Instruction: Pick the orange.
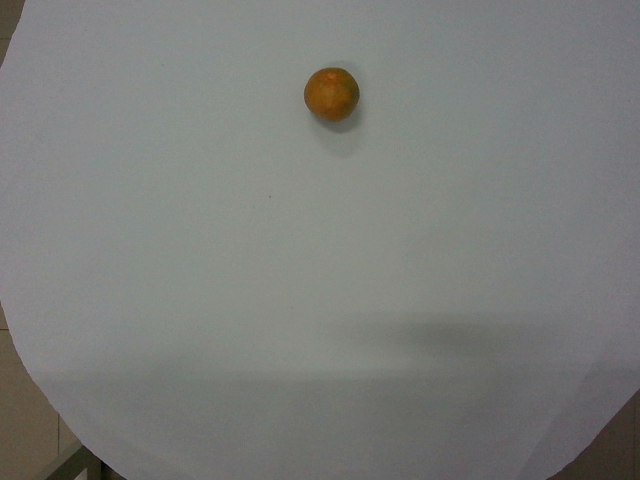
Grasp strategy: vertical